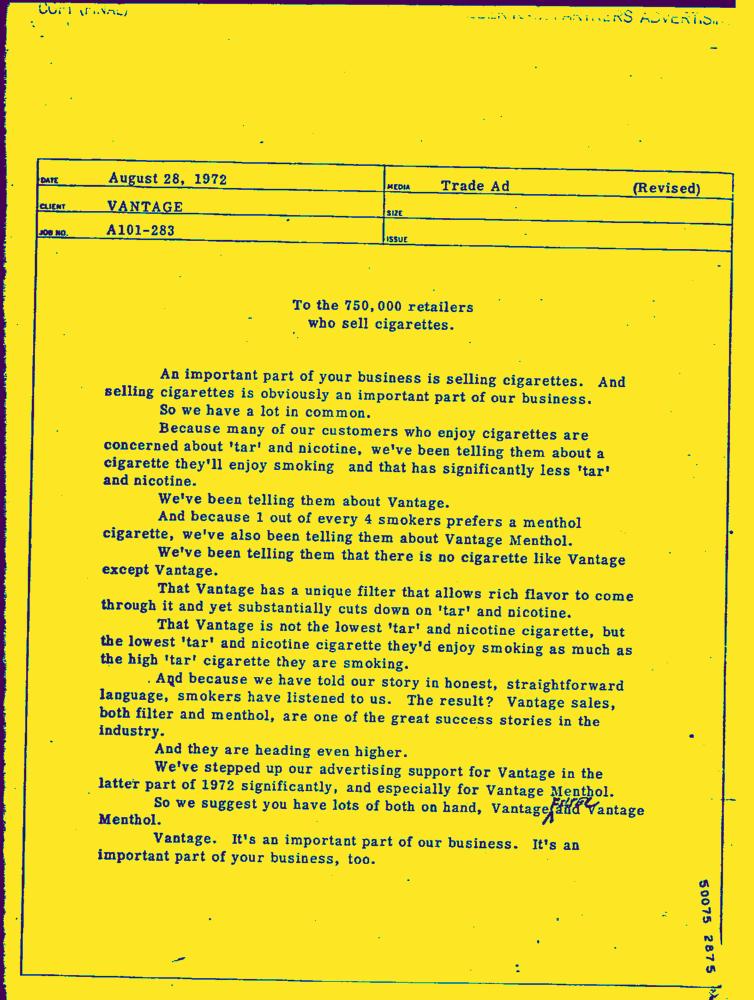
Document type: AD